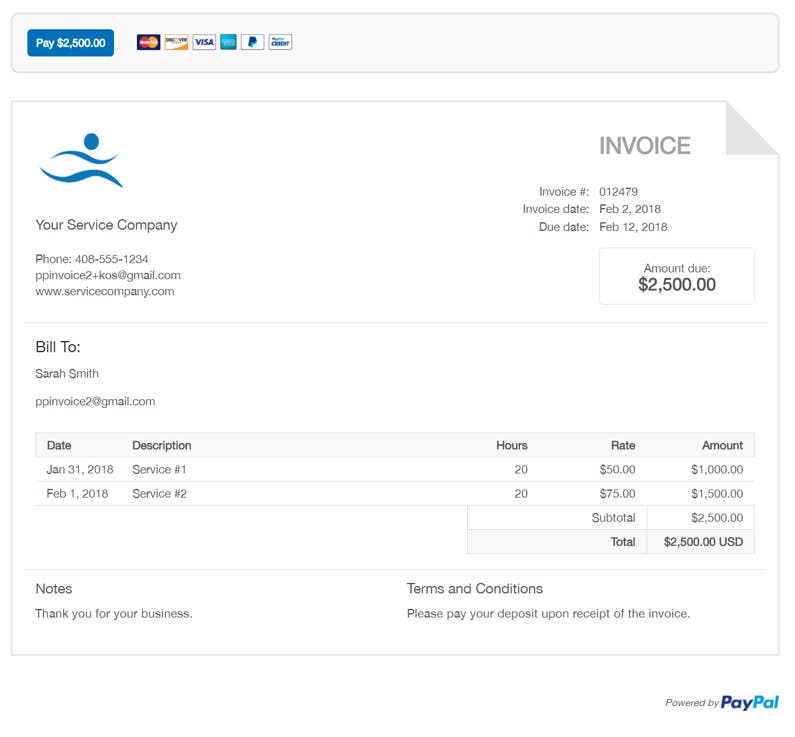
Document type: Invoice